Question: What do the imaging results show?
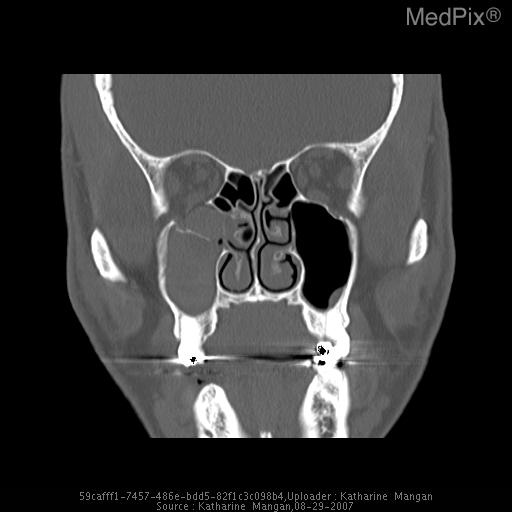
Answer: The imaging shows •  inferior orbit fracture
•  soft tissue swelling
•  bleeding into maxillary sinus Coronal image with bone technique demonstrating fracture through inferior orbit displaced inferiorly with soft tissue swelling and maxillary sinus opacified with blood..